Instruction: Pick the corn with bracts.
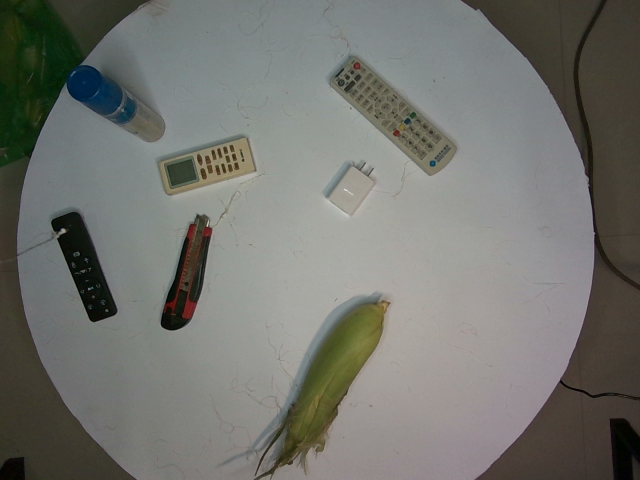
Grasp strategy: vertical